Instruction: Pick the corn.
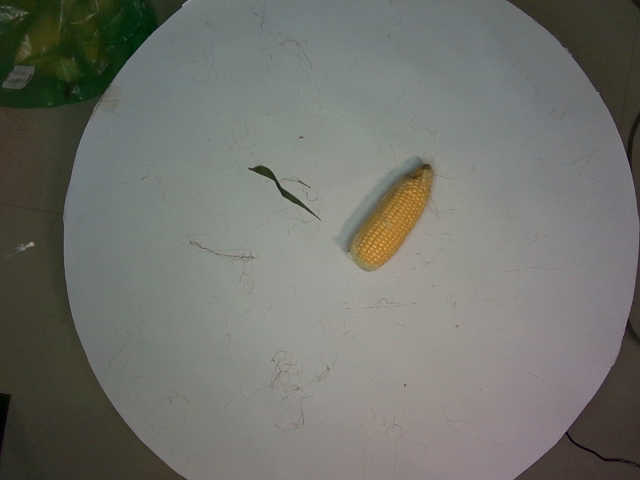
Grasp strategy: vertical